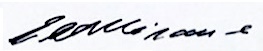
Signature of: eurico miranda